Question: What is the main concern?
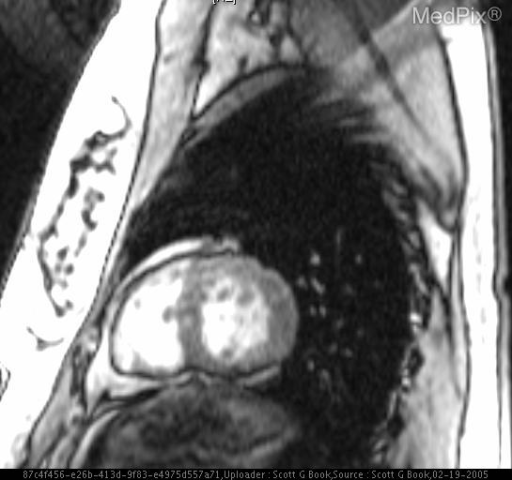
Answer: The findings suggest Scout view from CT demontrates left sided heart deviation.
Axial CT images demonstrate left sided cardiac deviation with rotational component and absence of left sided pericardium with interpostion of lung between aorta and left main pulmonary artery.
Multiplane MRI images demonstrate absent left and posterior pericardial fat and pericardium.. Sagittal MRI demostrates absence of the left posterior pericardium and pericardial fat.. The patient might have a history of Chronic cough..